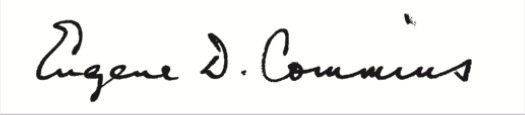
Signature of: eugene commins